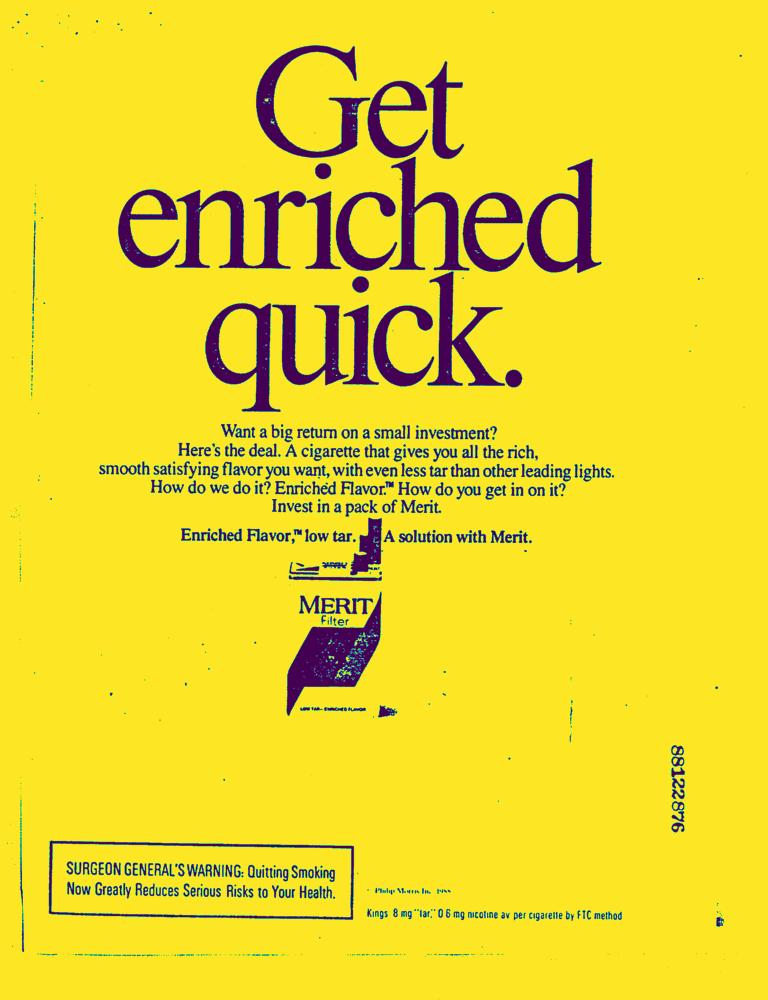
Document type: AD